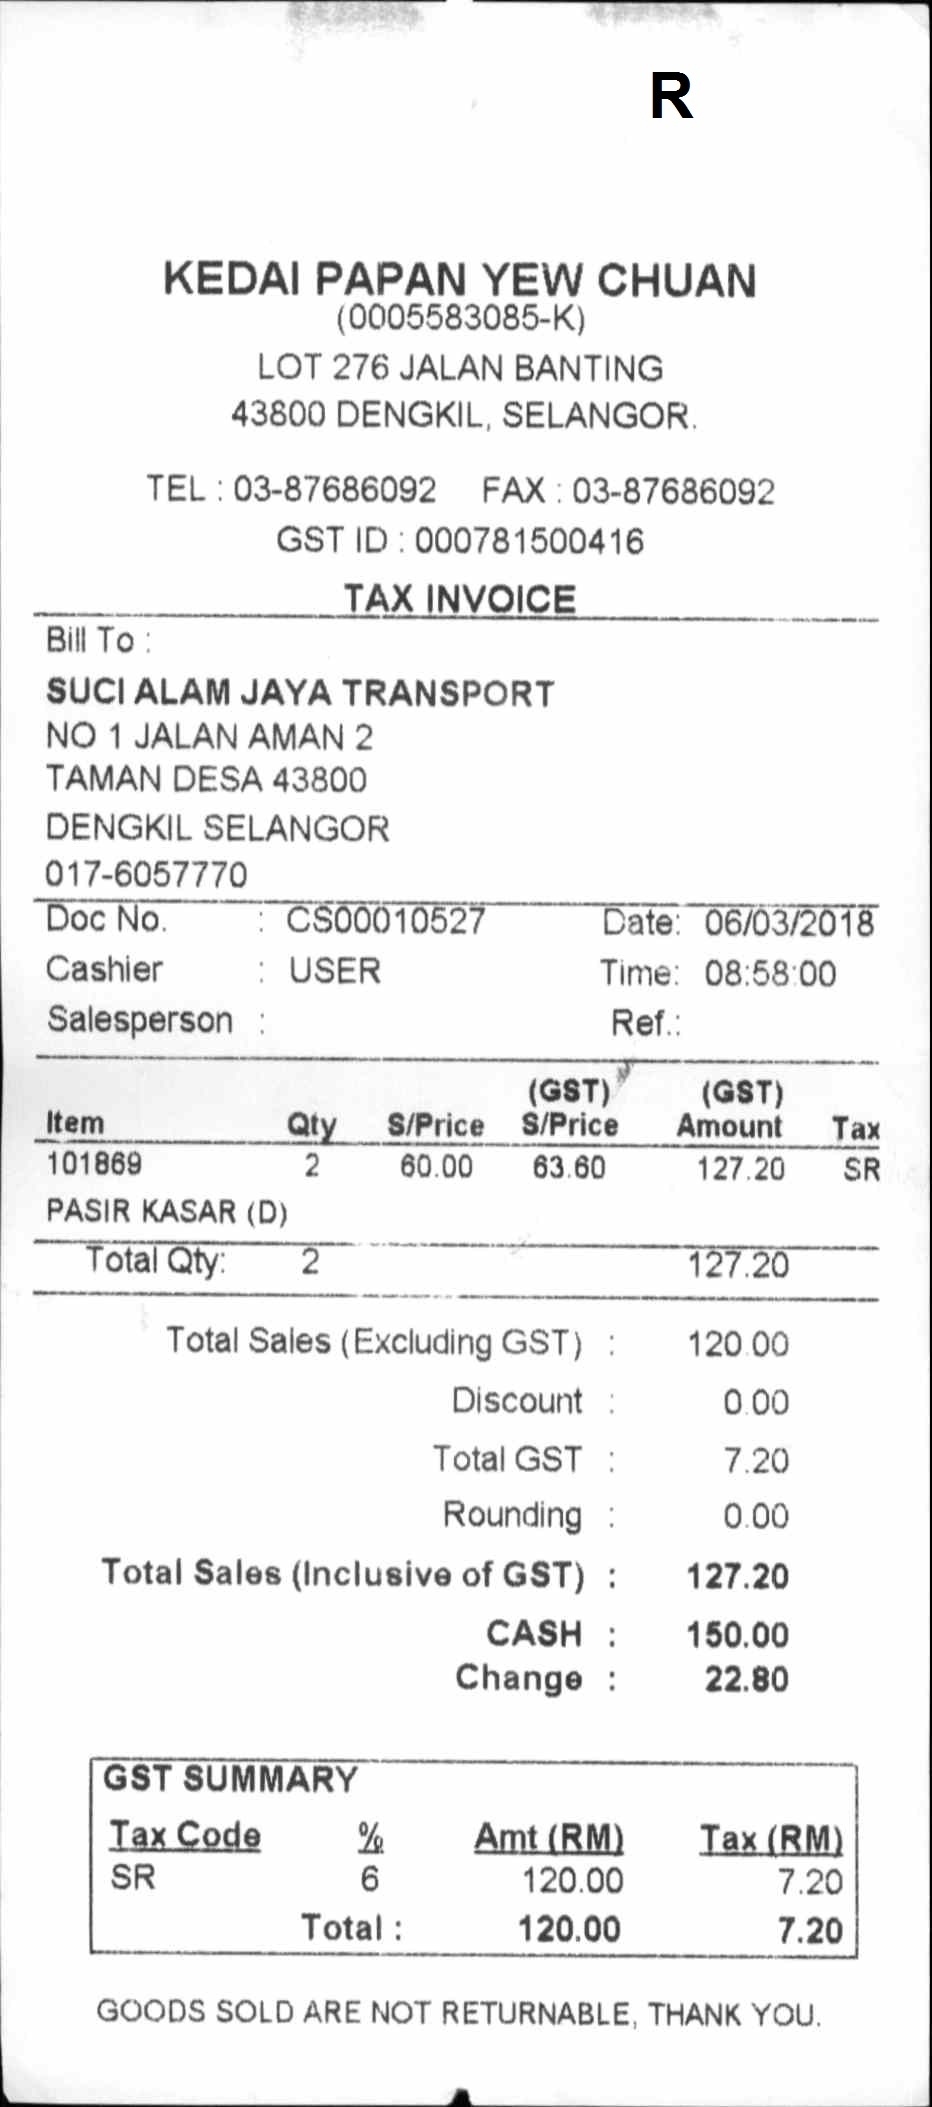
R
KEDAI PAPAN YEW CHUAN
(0005583085-K)
LOT 276 JALAN BANTING
43800 DENGKIL, SELANGOR.
TEL : 03-87686092
FAX : 03-87686092
GST ID : 000781500416
TAX INVOICE
BILL TO :
SUCI ALAM JAYA TRANSPORT
NO 1 JALAN AMAN 2
TAMAN DESA 43800
DENGKIL SELANGOR
017-6057770
DOC NO.
: CS00010527
DATE: 06/03/2018
CASHIER
: USER
TIME: 08:58:00
SALESPERSON :
REF. :
ITEM
QTY
S/PRICE
(GST)
(GST)
TAX
101869
2
60.00
63.60
127.20
SR
PASIR KASAR (D)
TOTAL QTY:
2
127.20
TOTAL SALES (EXCLUDING GST) :
120.00
DISCOUNT :
0.00
TOTAL GST :
7.20
ROUNDING :
0.00
TOTAL SALES (INCLUSIVE OF GST) :
127.20
CASH :
150.00
CHANGE :
22.80
GST SUMMARY
TAX CODE
%
AMT (RM)
TAX (RM)
SR
6
120.00
7.20
TOTAL:
120.00
7.20
GOODS SOLD ARE NOT RETURNABLE, THANK YOU.
S/PRICE
AMOUNT